Question: What jurisdiction, city, or county is the document associated with?
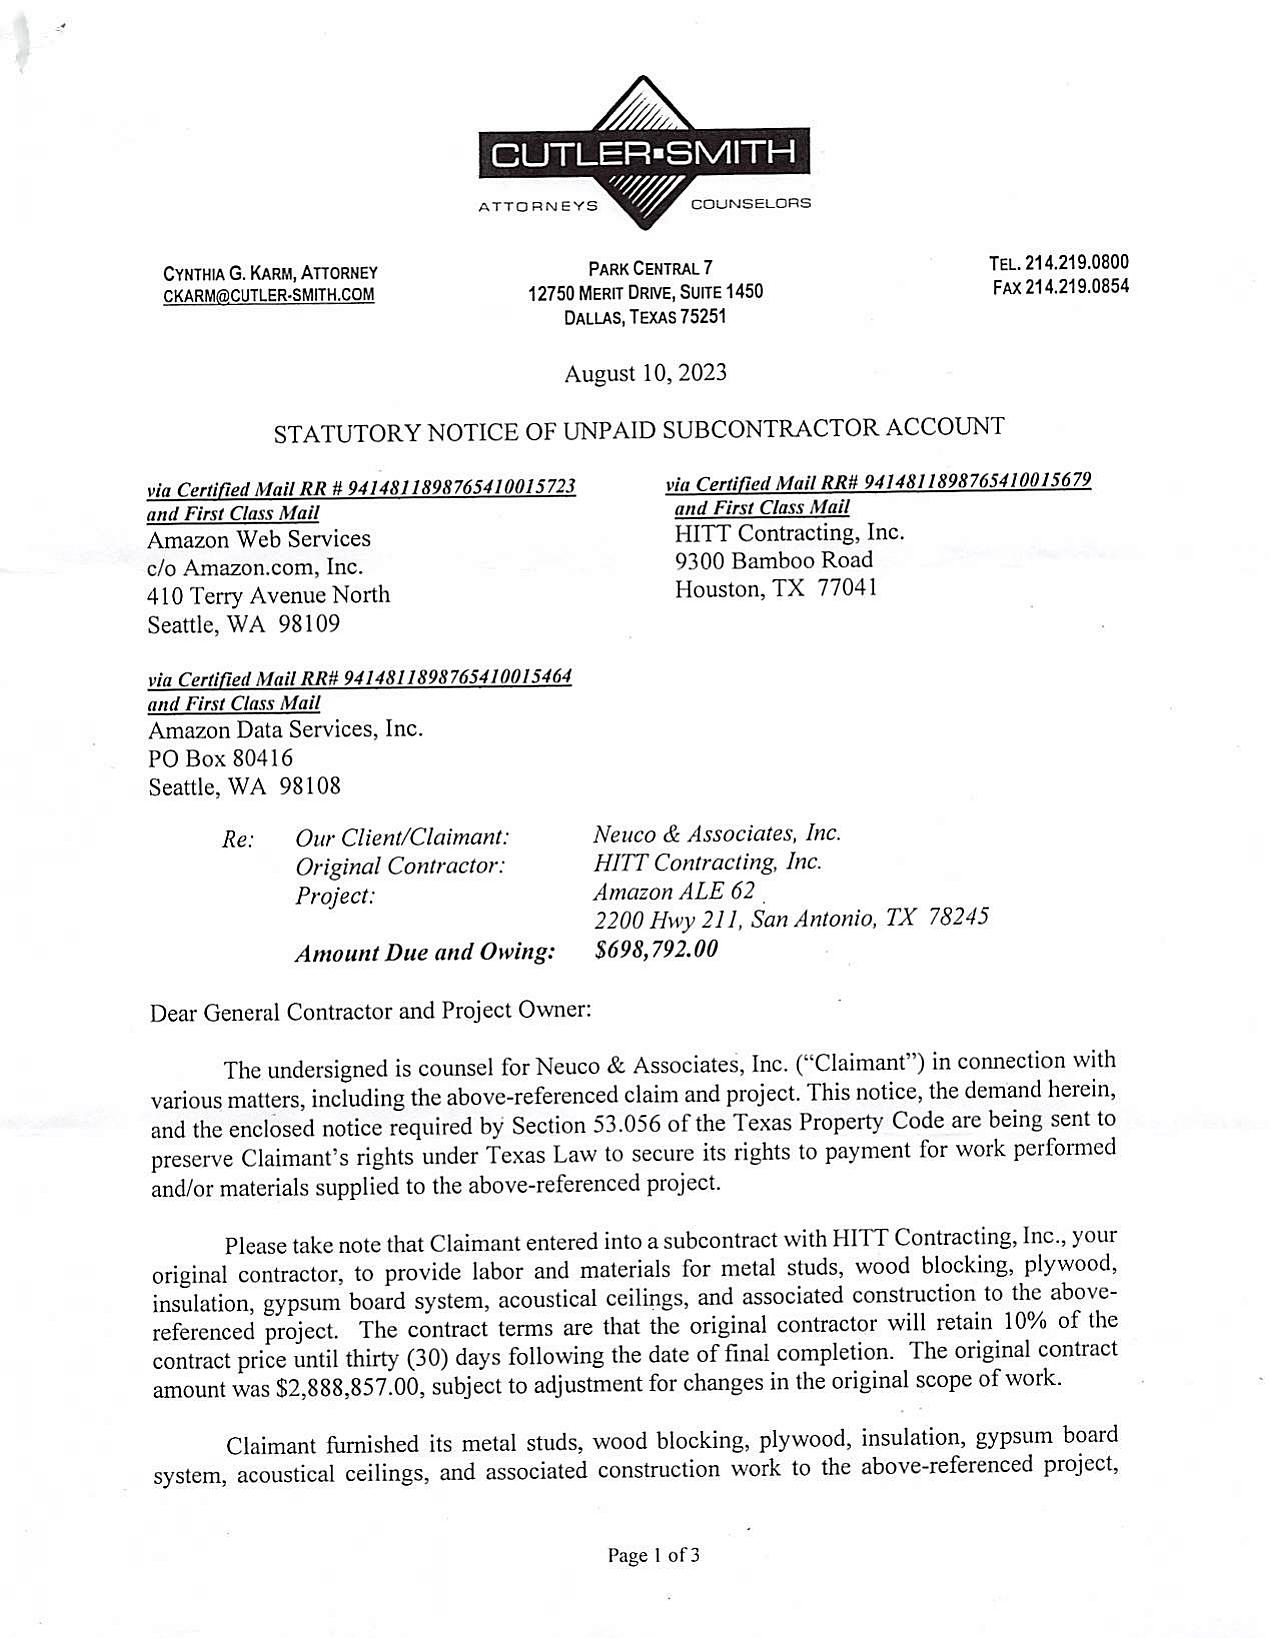
Answer: "Dallas"